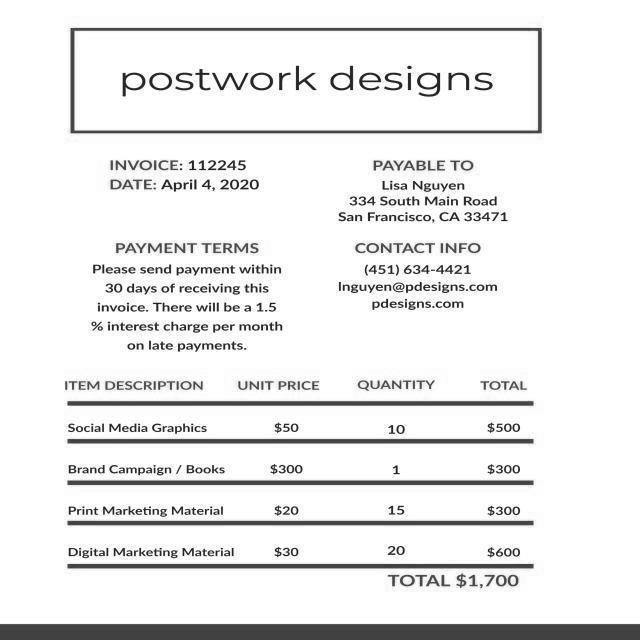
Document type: Invoice